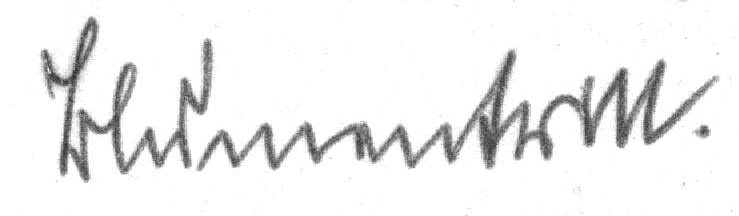
Signature of: günther blumentritt